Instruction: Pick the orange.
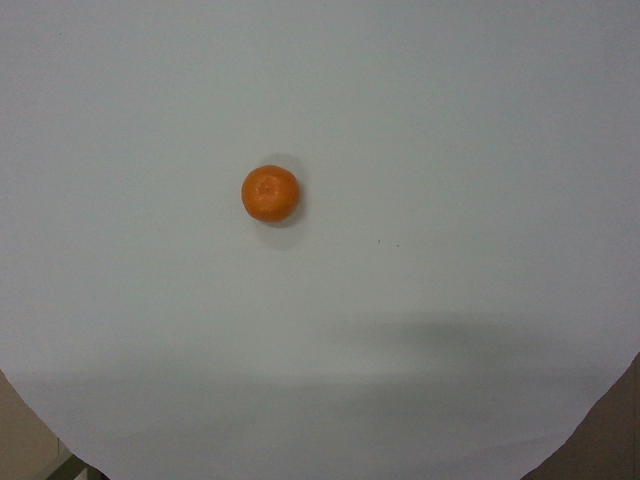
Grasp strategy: vertical